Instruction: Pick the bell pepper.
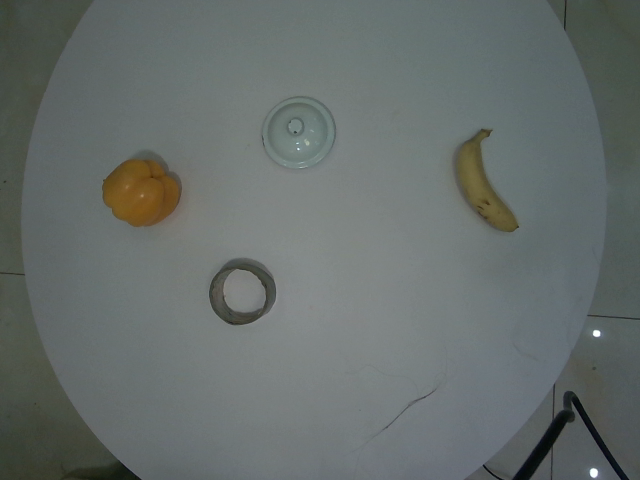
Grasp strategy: vertical